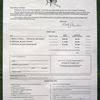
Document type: Invoice